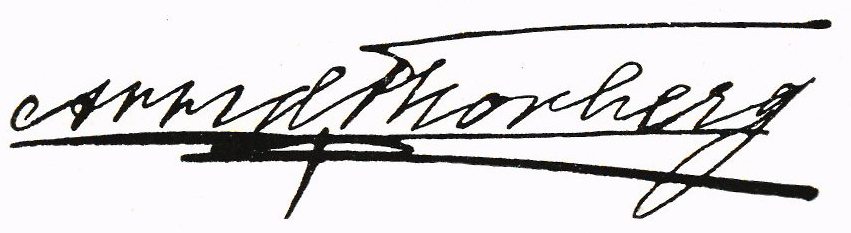
Signature of: arvid thorberg